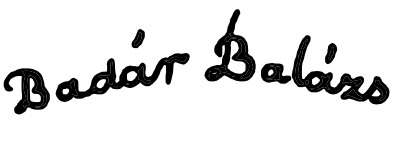
Signature of: balázs badár